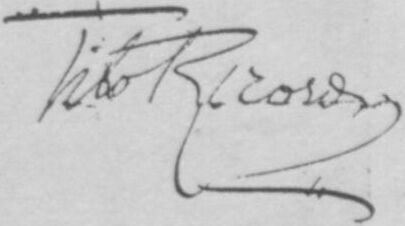
Signature of: tito ricordi